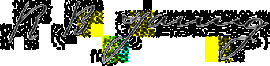
Signature of: robert brown young